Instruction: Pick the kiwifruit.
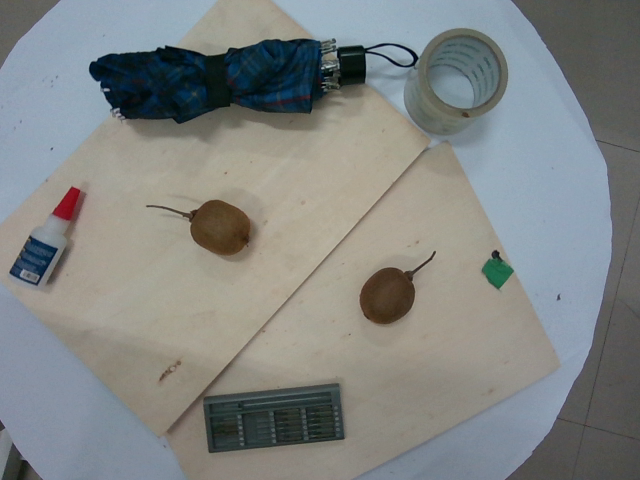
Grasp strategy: vertical